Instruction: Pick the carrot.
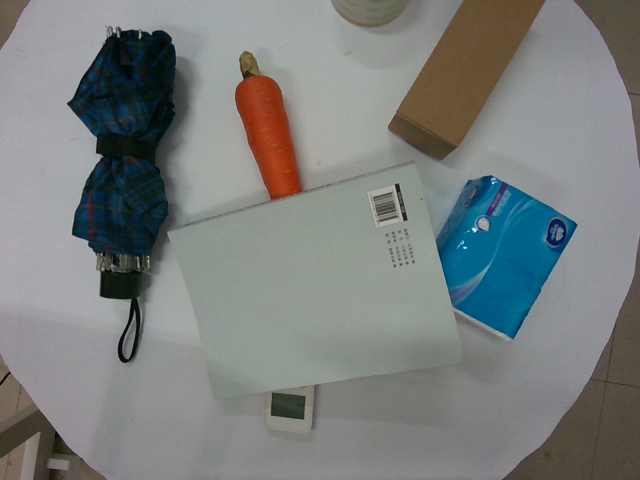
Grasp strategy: vertical